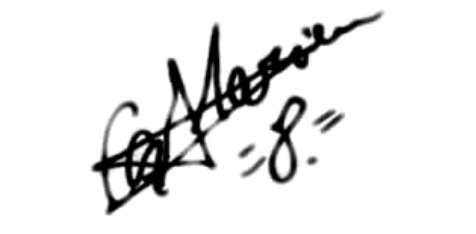
Signature of: marian cozma